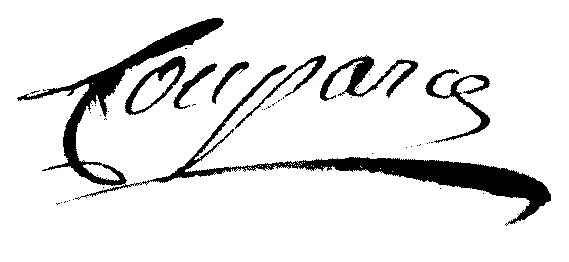
Signature of: jean jules coupard